Question: Explain the disease:
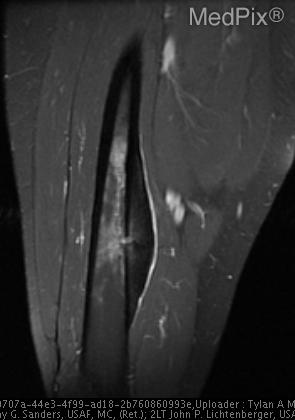
Answer: The disease is discussed as: Osteoid osteoma is a benign tumor of the bone, which accounts for approximately 12% 2of all benign skeletal tumors.  Over 50% of the time this tumor occurs in the proximal femur and tibia with another 13% occurring in the vertebral columns, especially the posterior elements.1  Generally, these lesions occur in the intracortical and diaphyseal portions of the long bones, although they can occur in the metaphysis of the bone as well.2  The typical history associated with an osteoid osteoma is that of a person in his or her teens to twenties with nocturnal pain which responds well to aspirin.2,3  The radiologic findings of this tumor classically consist of a small (usually less than 1.5 to 2 cm) sclerotic lesion with a cortically based radiolucency (nidus).2  Surrounding the sclerosis is cortical thickening which is secondary to an extensive surrounding inflammatory response.2  While this appearance may be evident on plain film, often a CT or MRI is necessary to identify these characteristic changes, however, MRI should be used with the understanding that this method of imaging can make the appearance of an osteoid osteoma confusing.  MRI will show the sometimes extensive bone marrow reactions (which correlate with replacement of normal marrow with fibrous tissue, inflammatory cells, and hypervascularity) and soft tissue inflammation which are associated with an osteoid osteoma and the calcified nidus is often not seen with this imaging modality.  Instead, MRI can suggest that a more aggressive process is occurring, such as malignancy, infection, or fracture.2   Intra-articular osteoid osteomas create problems not seen with the typical diaphyseal lesion.  These can cause joint effusion and lymhoproliferative synovitis, and may suggest an arthritic condition.  Indeed, this may lead to osteoarthritis in up to half of these patients.2 In the diagnosis of osteoid osteoma, the classic appearance on plain film or CT in addition to the classic history which appears in this case generally makes the diagnosis for the radiologist and the clinician.  However there are several important other processes which are necessary to rule out.  The most important of these processes is an osteosarcoma.  This condition typically will not have the central nidus of calcification, but more importantly it will not respect the boundaries which an osteoid osteoma respects and stay in the cortex of the bone.  While the pain may occur more strongly at night, the patient will typically not obtain strong relief from aspirin or other NSAIDs, as he or she will with an osteoid osteoma.Of the conditions which do respect the boundaries of the bone and are localized to the cortex, there are only three possibilities: osteiod osteoma, Langerhan’s cell histiocytosis, and Brodie’s abscess.2  Langerhan’s cell histiocytosis typically occurs in the skull and spine, with typical lesions being lytic with well defined margins.  Skull lesions have sharply defined punched out boarders (giving rise to “geographic skull”); spine lesions lead to variable compression of the vertebral bodies.2  Brodie’s abscess is a subacute osteomyelitis that commonly occurs as a well defined osteolytic metaphyseal lesion.  It has a sclerotic margin that fades peripherally, creating a “fuzzy” appearance.  There is no central nidus.  Occasionally Brodie’s abscess occurs as a serpiginous lucency in the metaphysis of the long bone.  These findings are often pathognomonic on plain fims.  The most common causative organism is S. aureus. 4